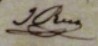
Signature of: jean laurent rey